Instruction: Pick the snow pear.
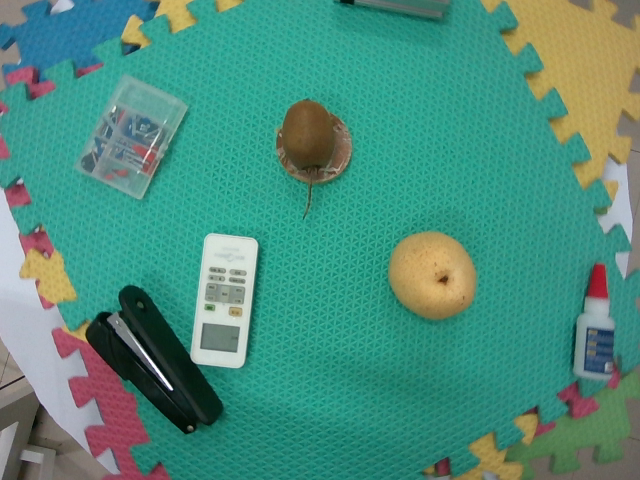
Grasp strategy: vertical